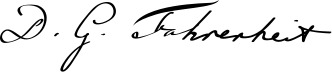
Signature of: daniel gabriel fahrenheit